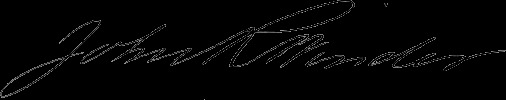
Signature of: john r winder